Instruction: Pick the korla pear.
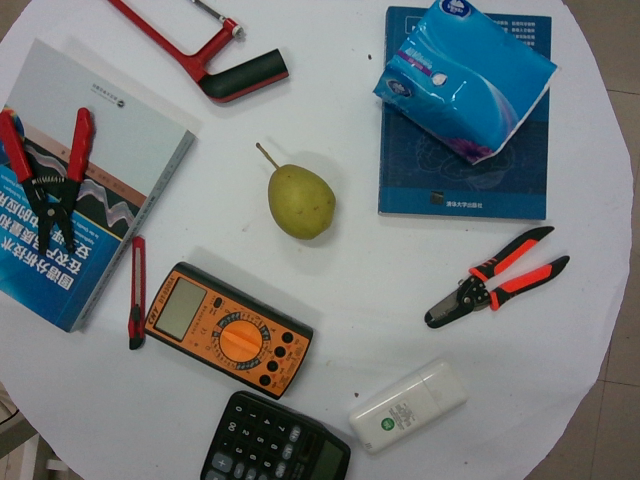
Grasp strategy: vertical